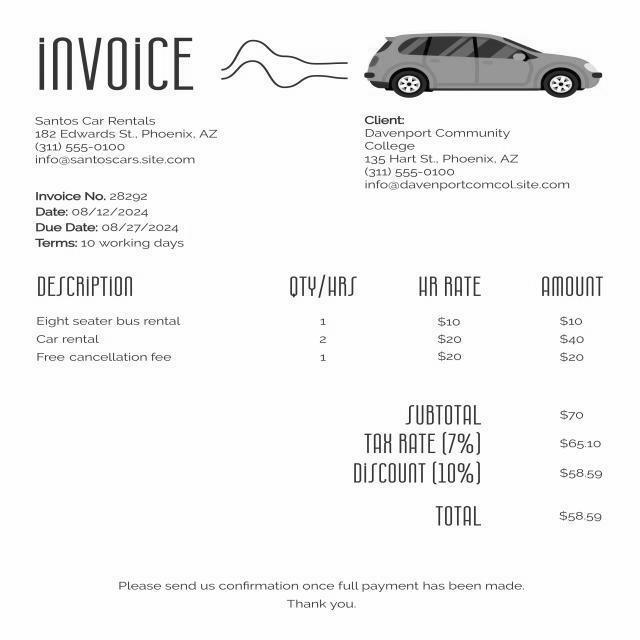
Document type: Invoice